Question: What was observed in the imaging?
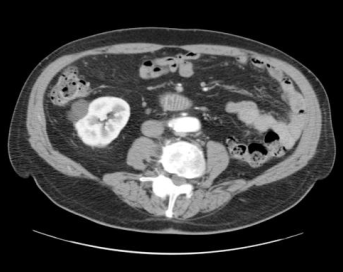
Answer: The imaging shows There is a lobular contour to the single right kidney with separate collecting systems which fuse proximally with congenital megaureter present distally. Note lobular contour to the single right kidney with separate collecting systems which fuse proximally with congenital megaureter present distally..